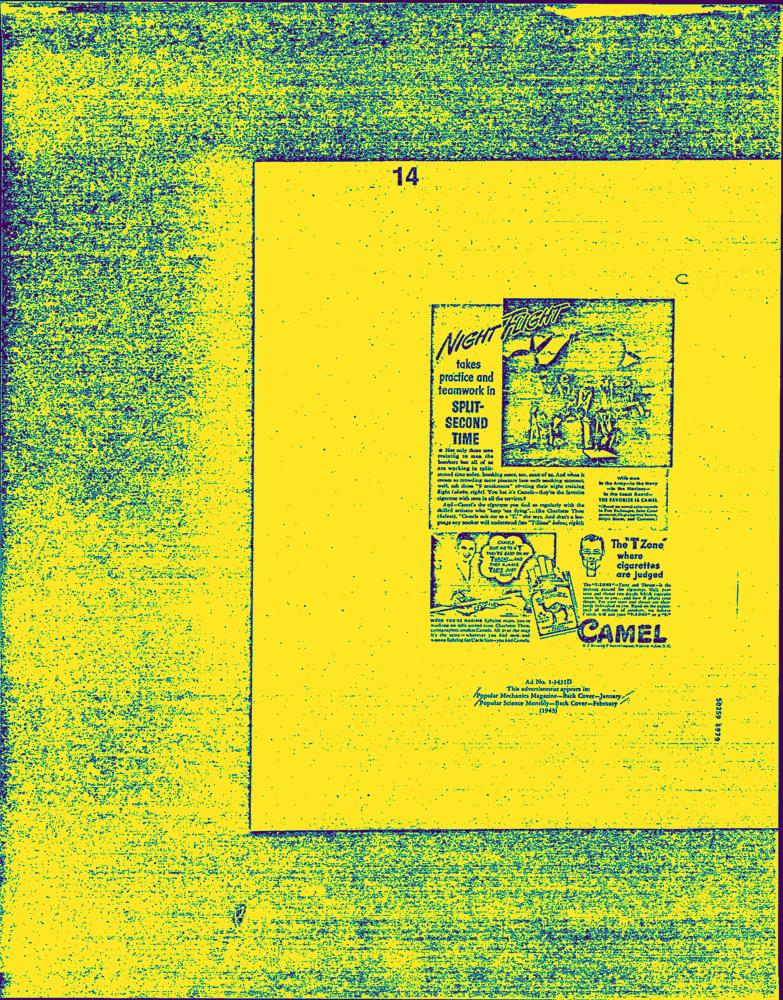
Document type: AD